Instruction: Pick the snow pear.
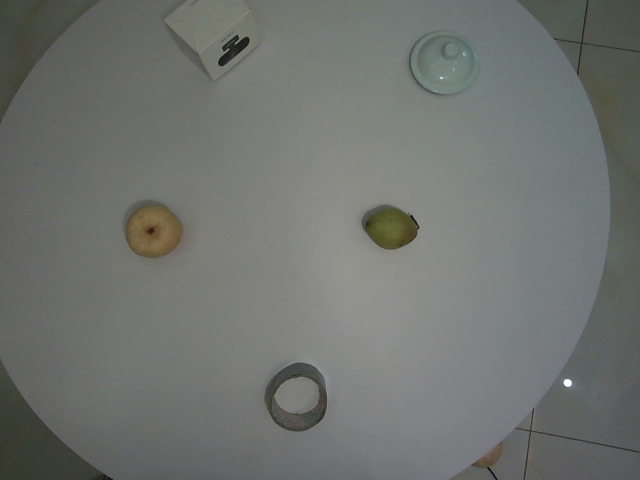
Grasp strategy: vertical